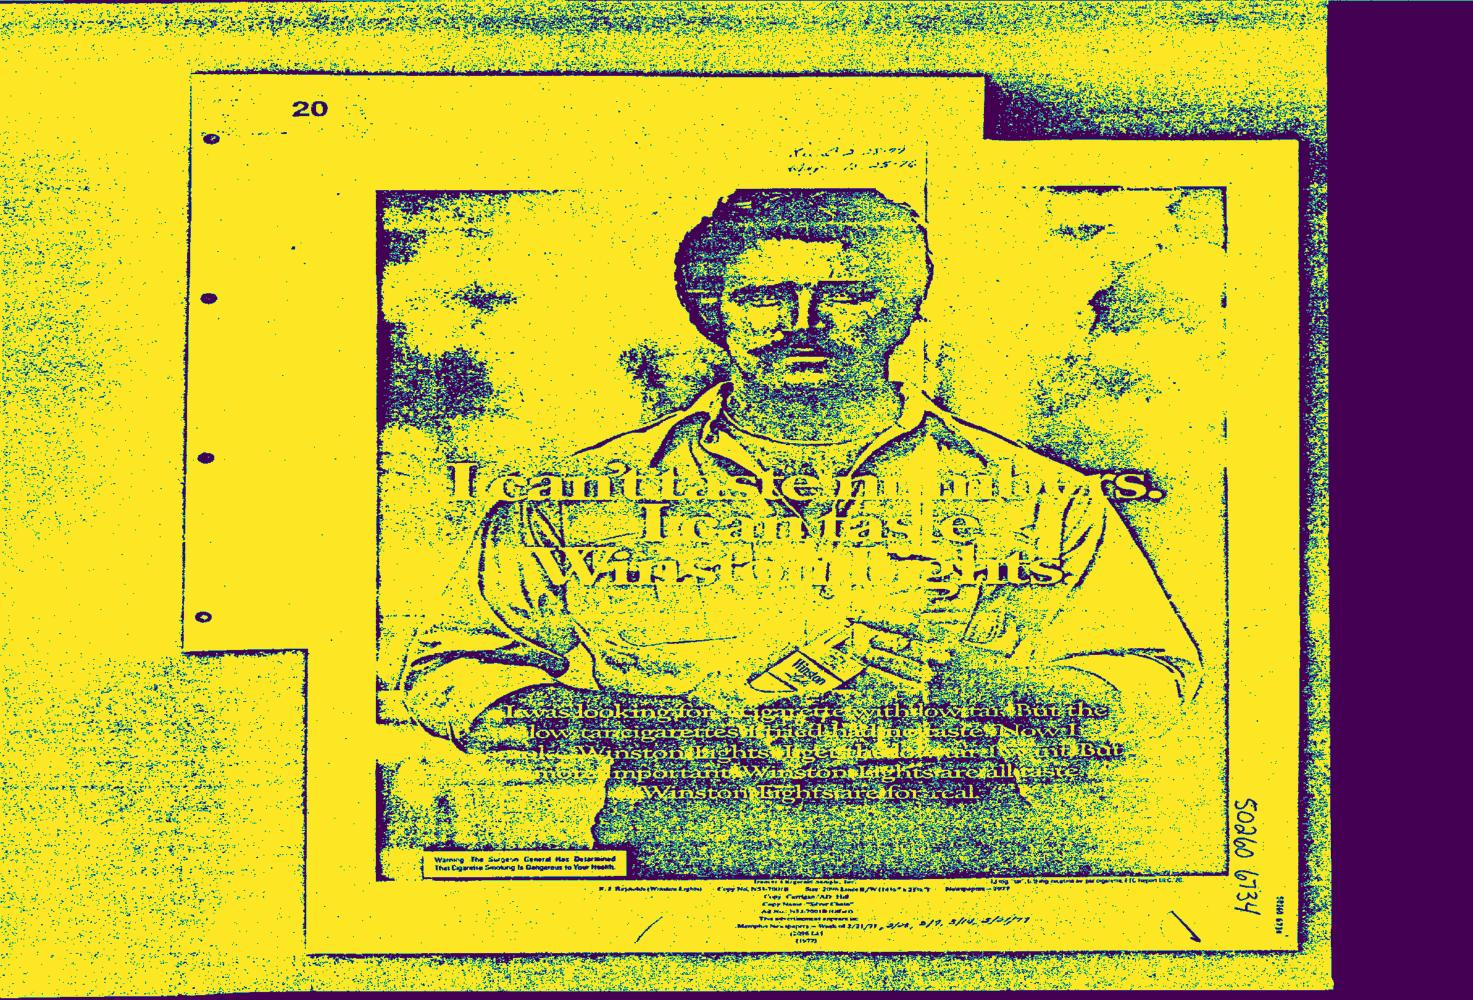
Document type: AD